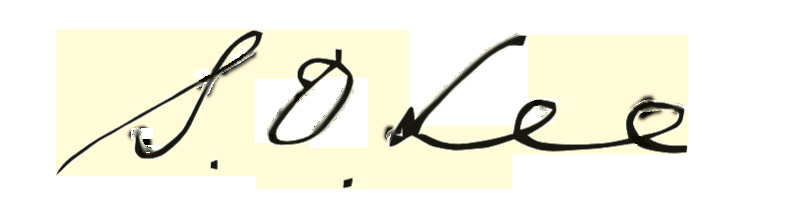
Signature of: stephen d lee